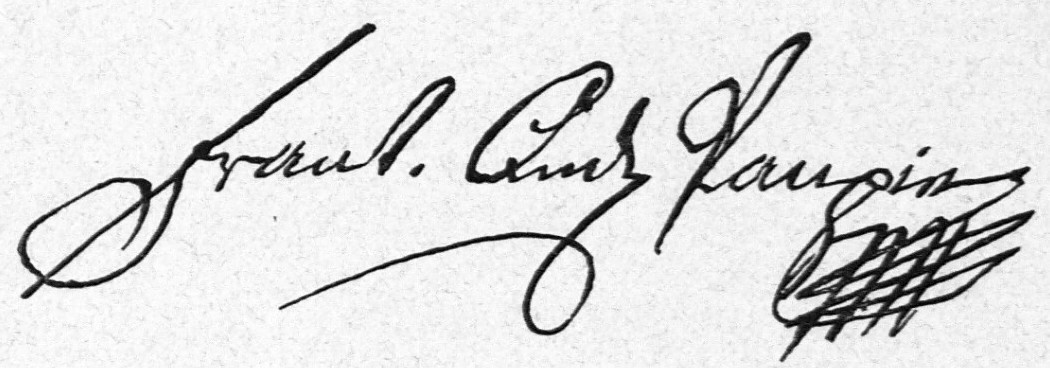
Signature of: františek ondřej poupě